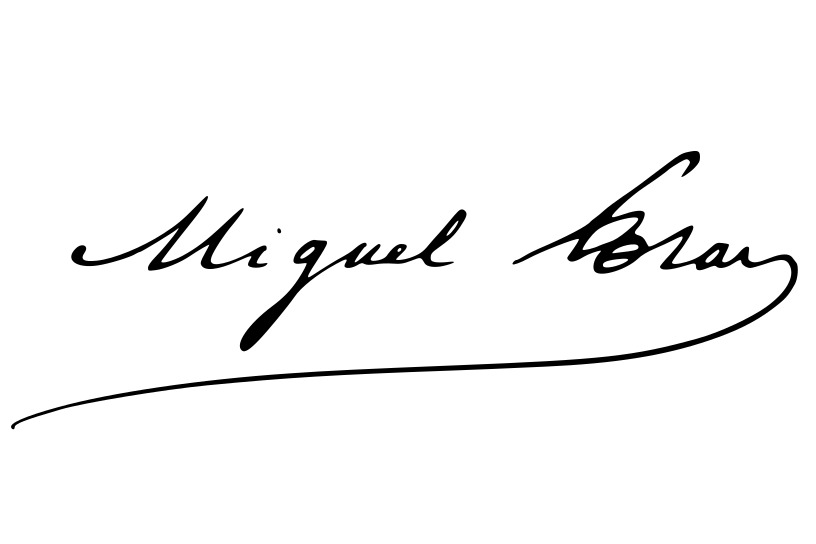
Signature of: miguel grau